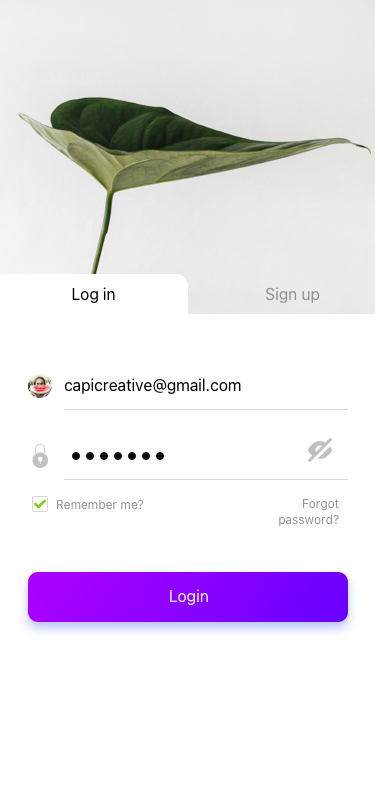
Text in this UI design:
Log in
capicreative@gmail.com
Sign up
Remember me?
Forgot password?
Login